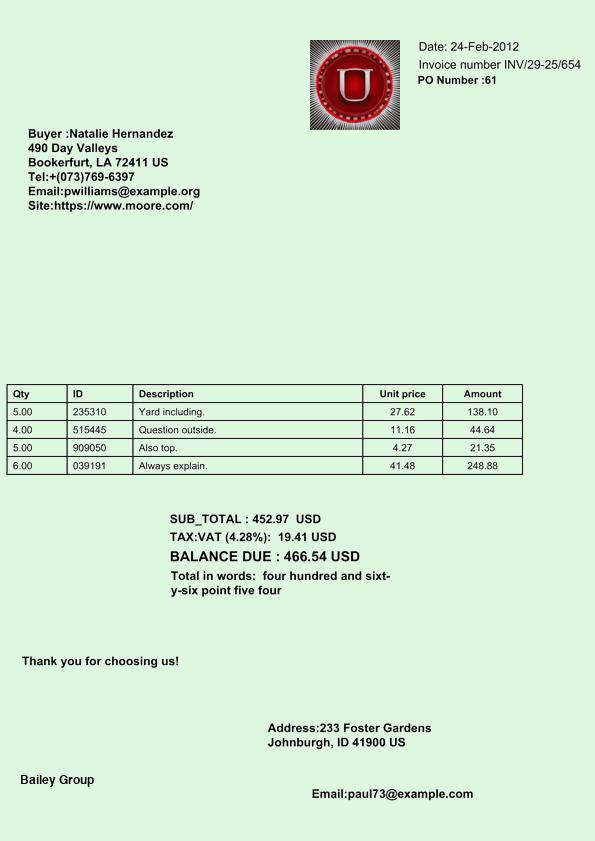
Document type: Invoice